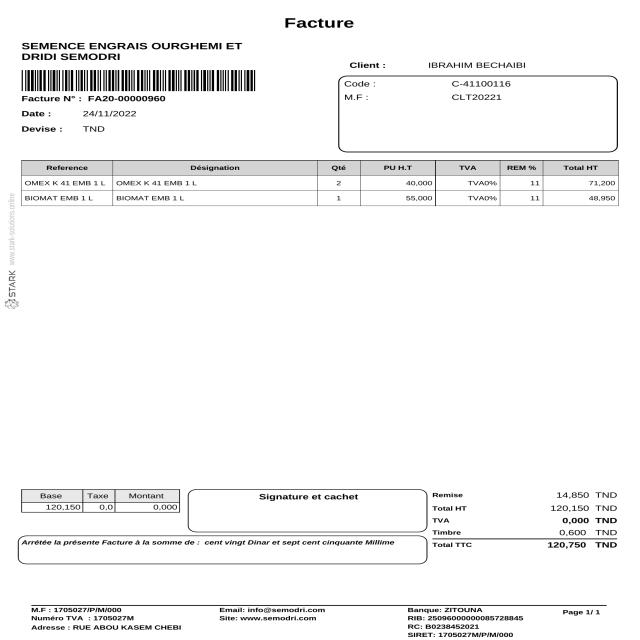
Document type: Invoice